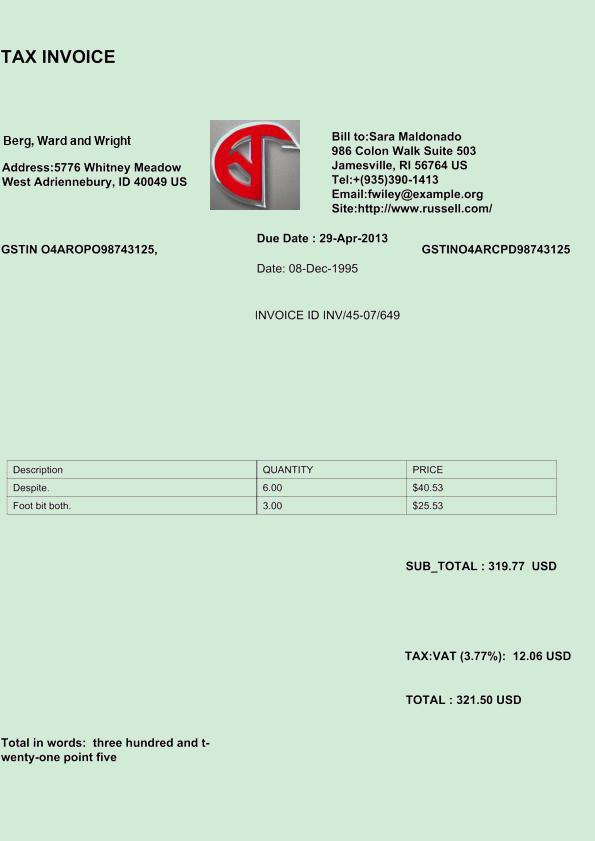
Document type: Invoice